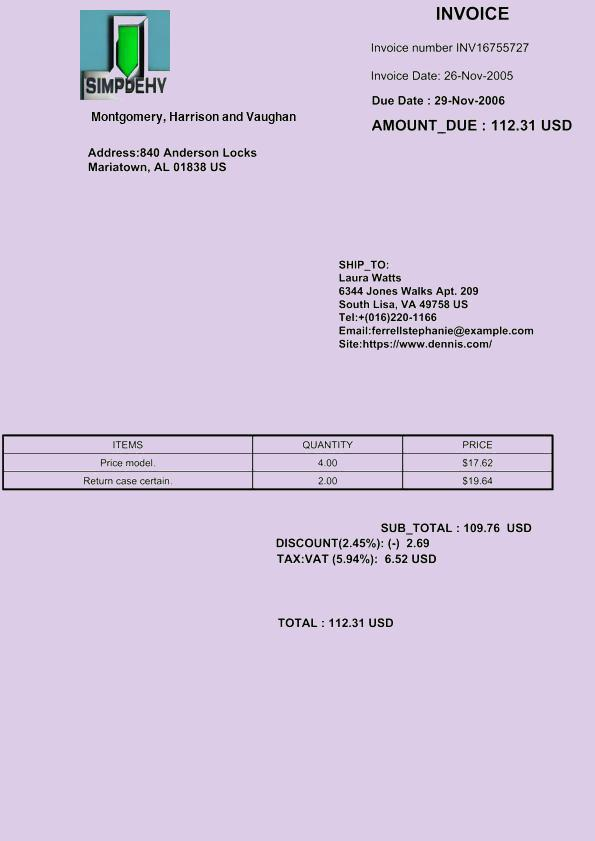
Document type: Invoice